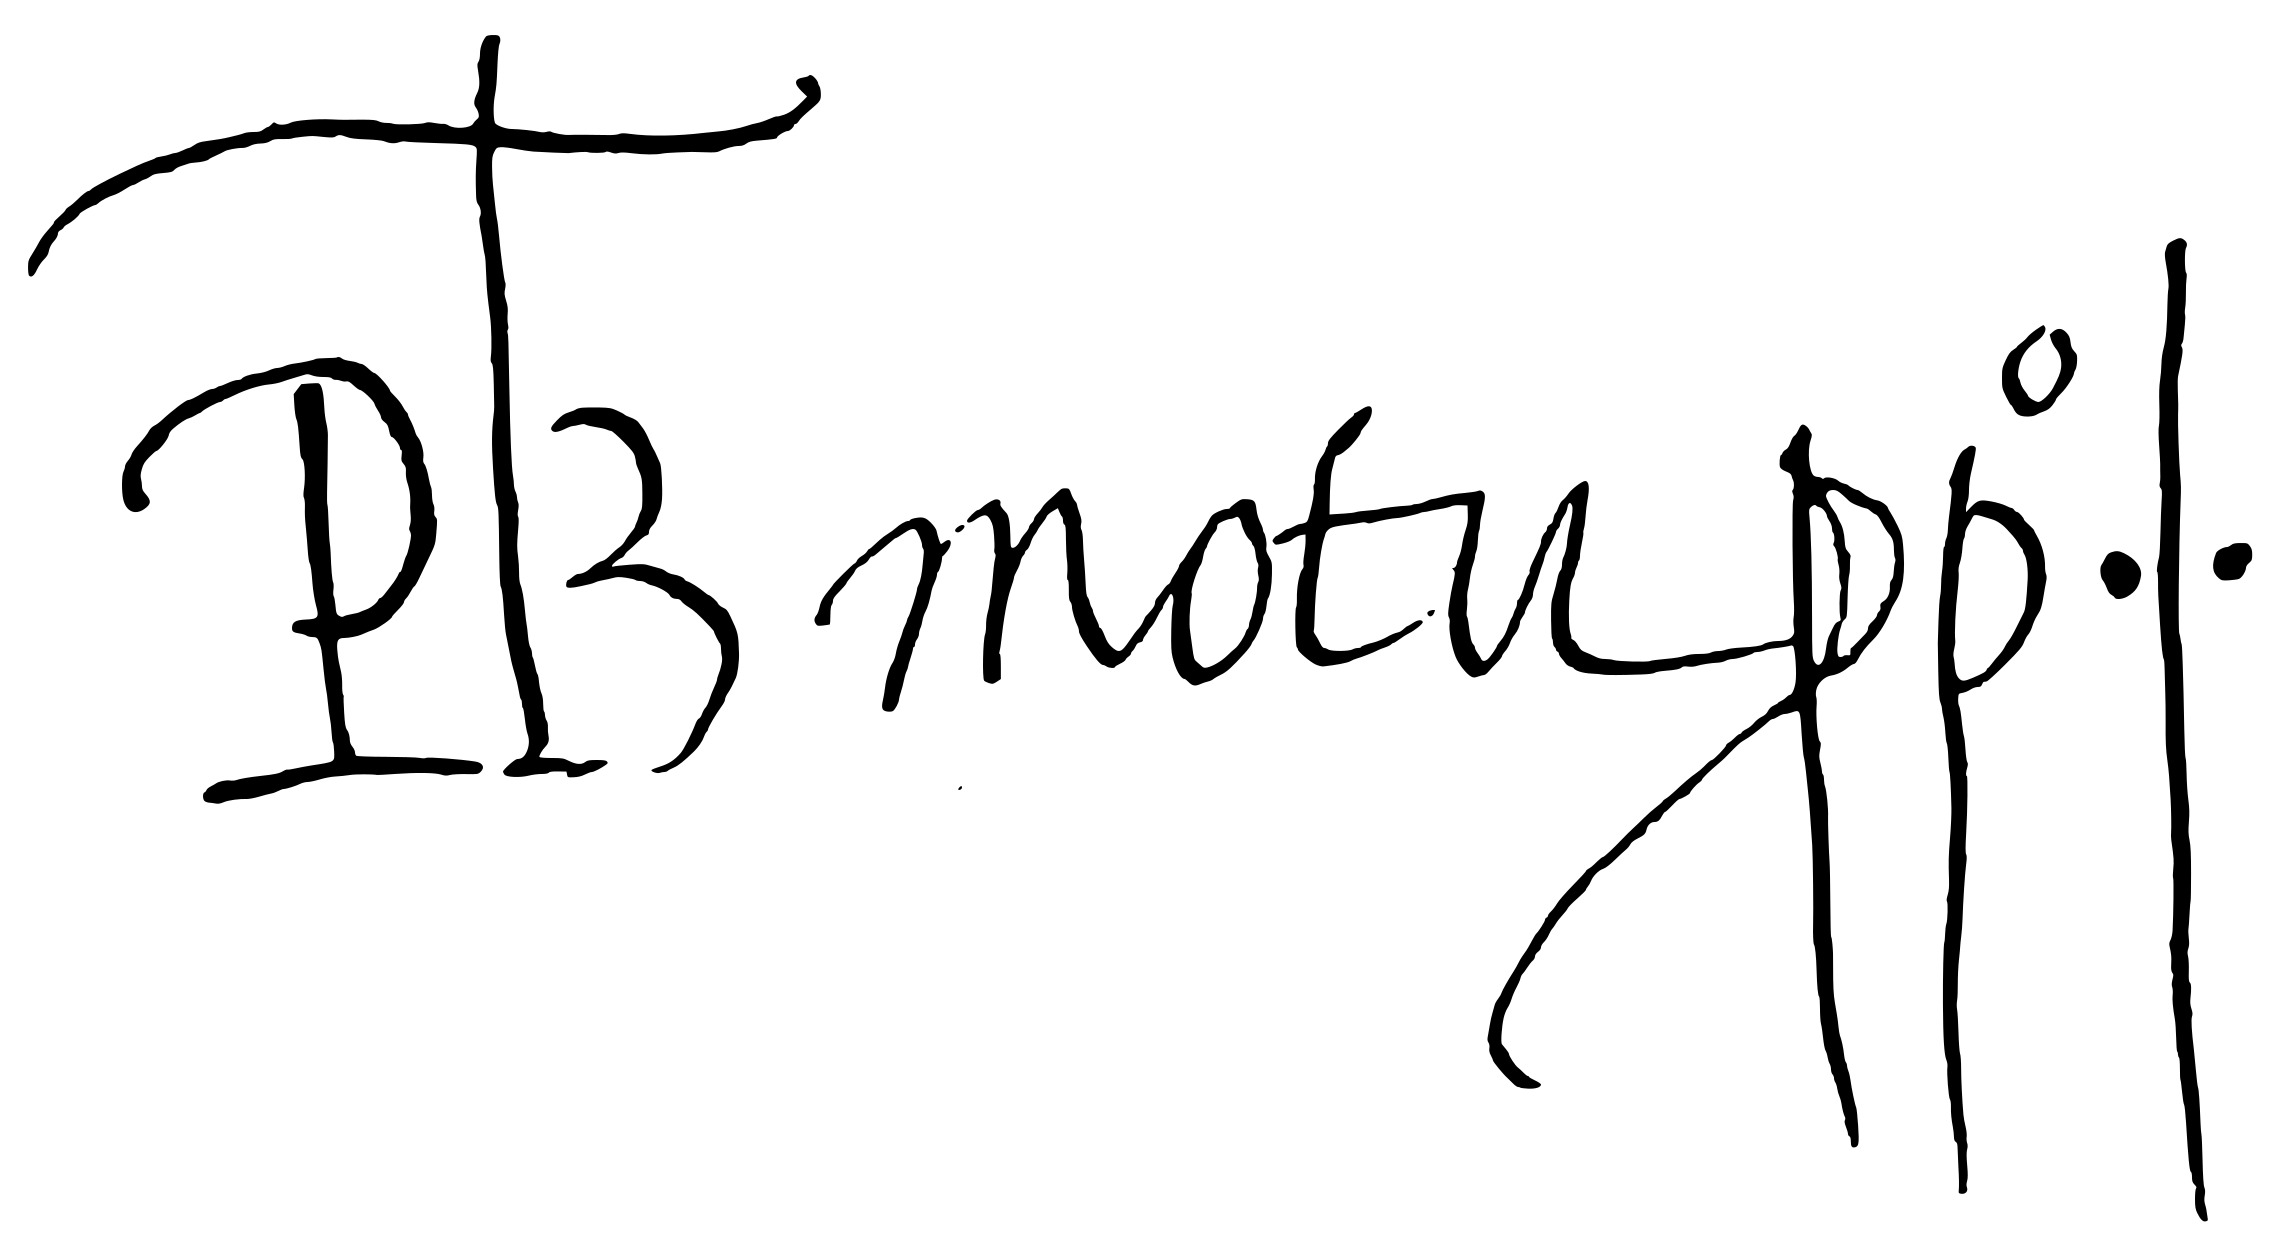
Signature of: julius iii